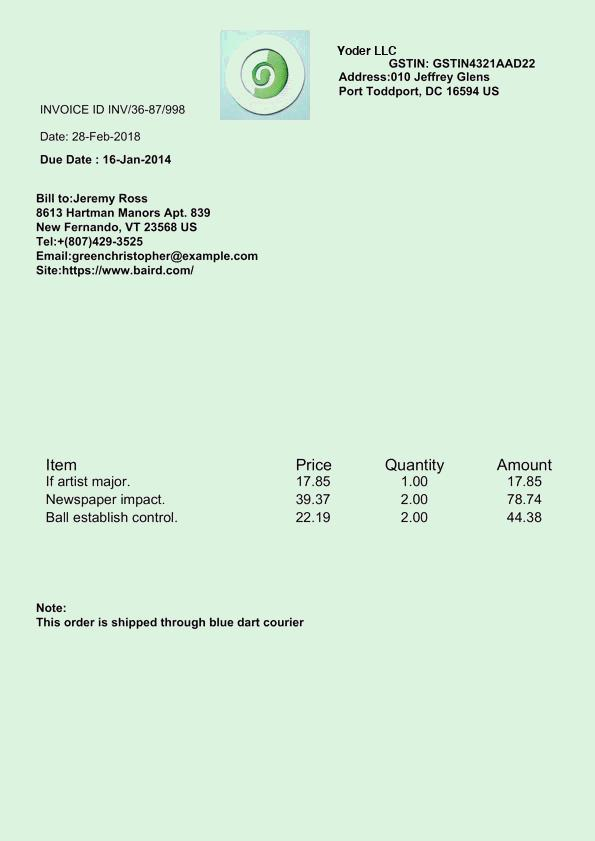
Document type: Invoice